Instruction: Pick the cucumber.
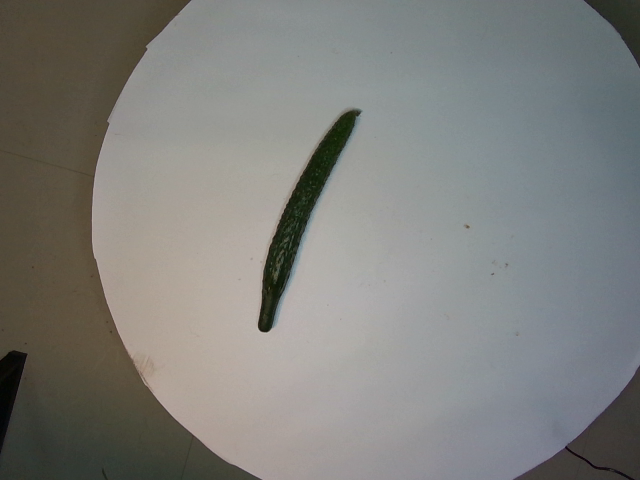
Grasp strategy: vertical